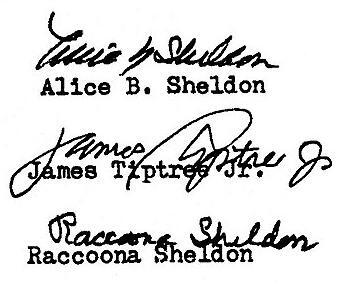
Signature of: alice bradley sheldon